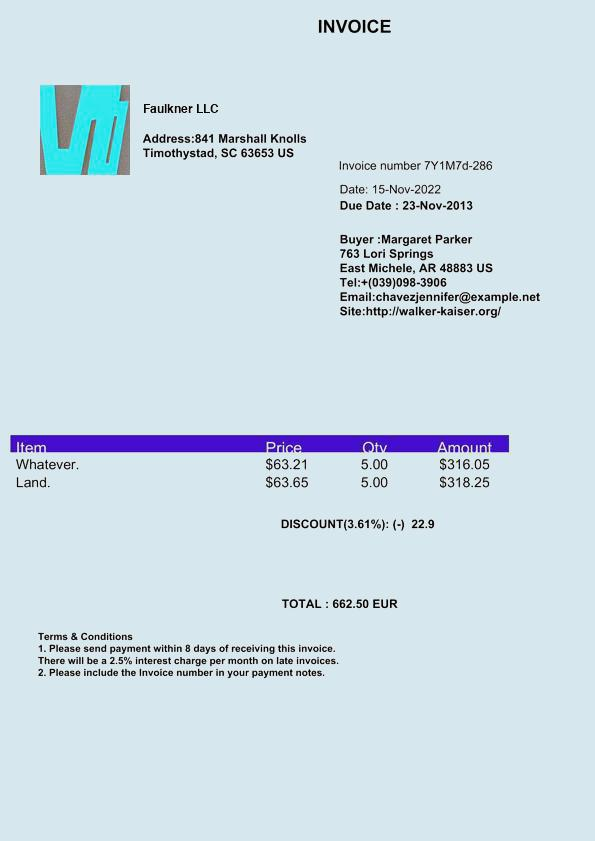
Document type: Invoice